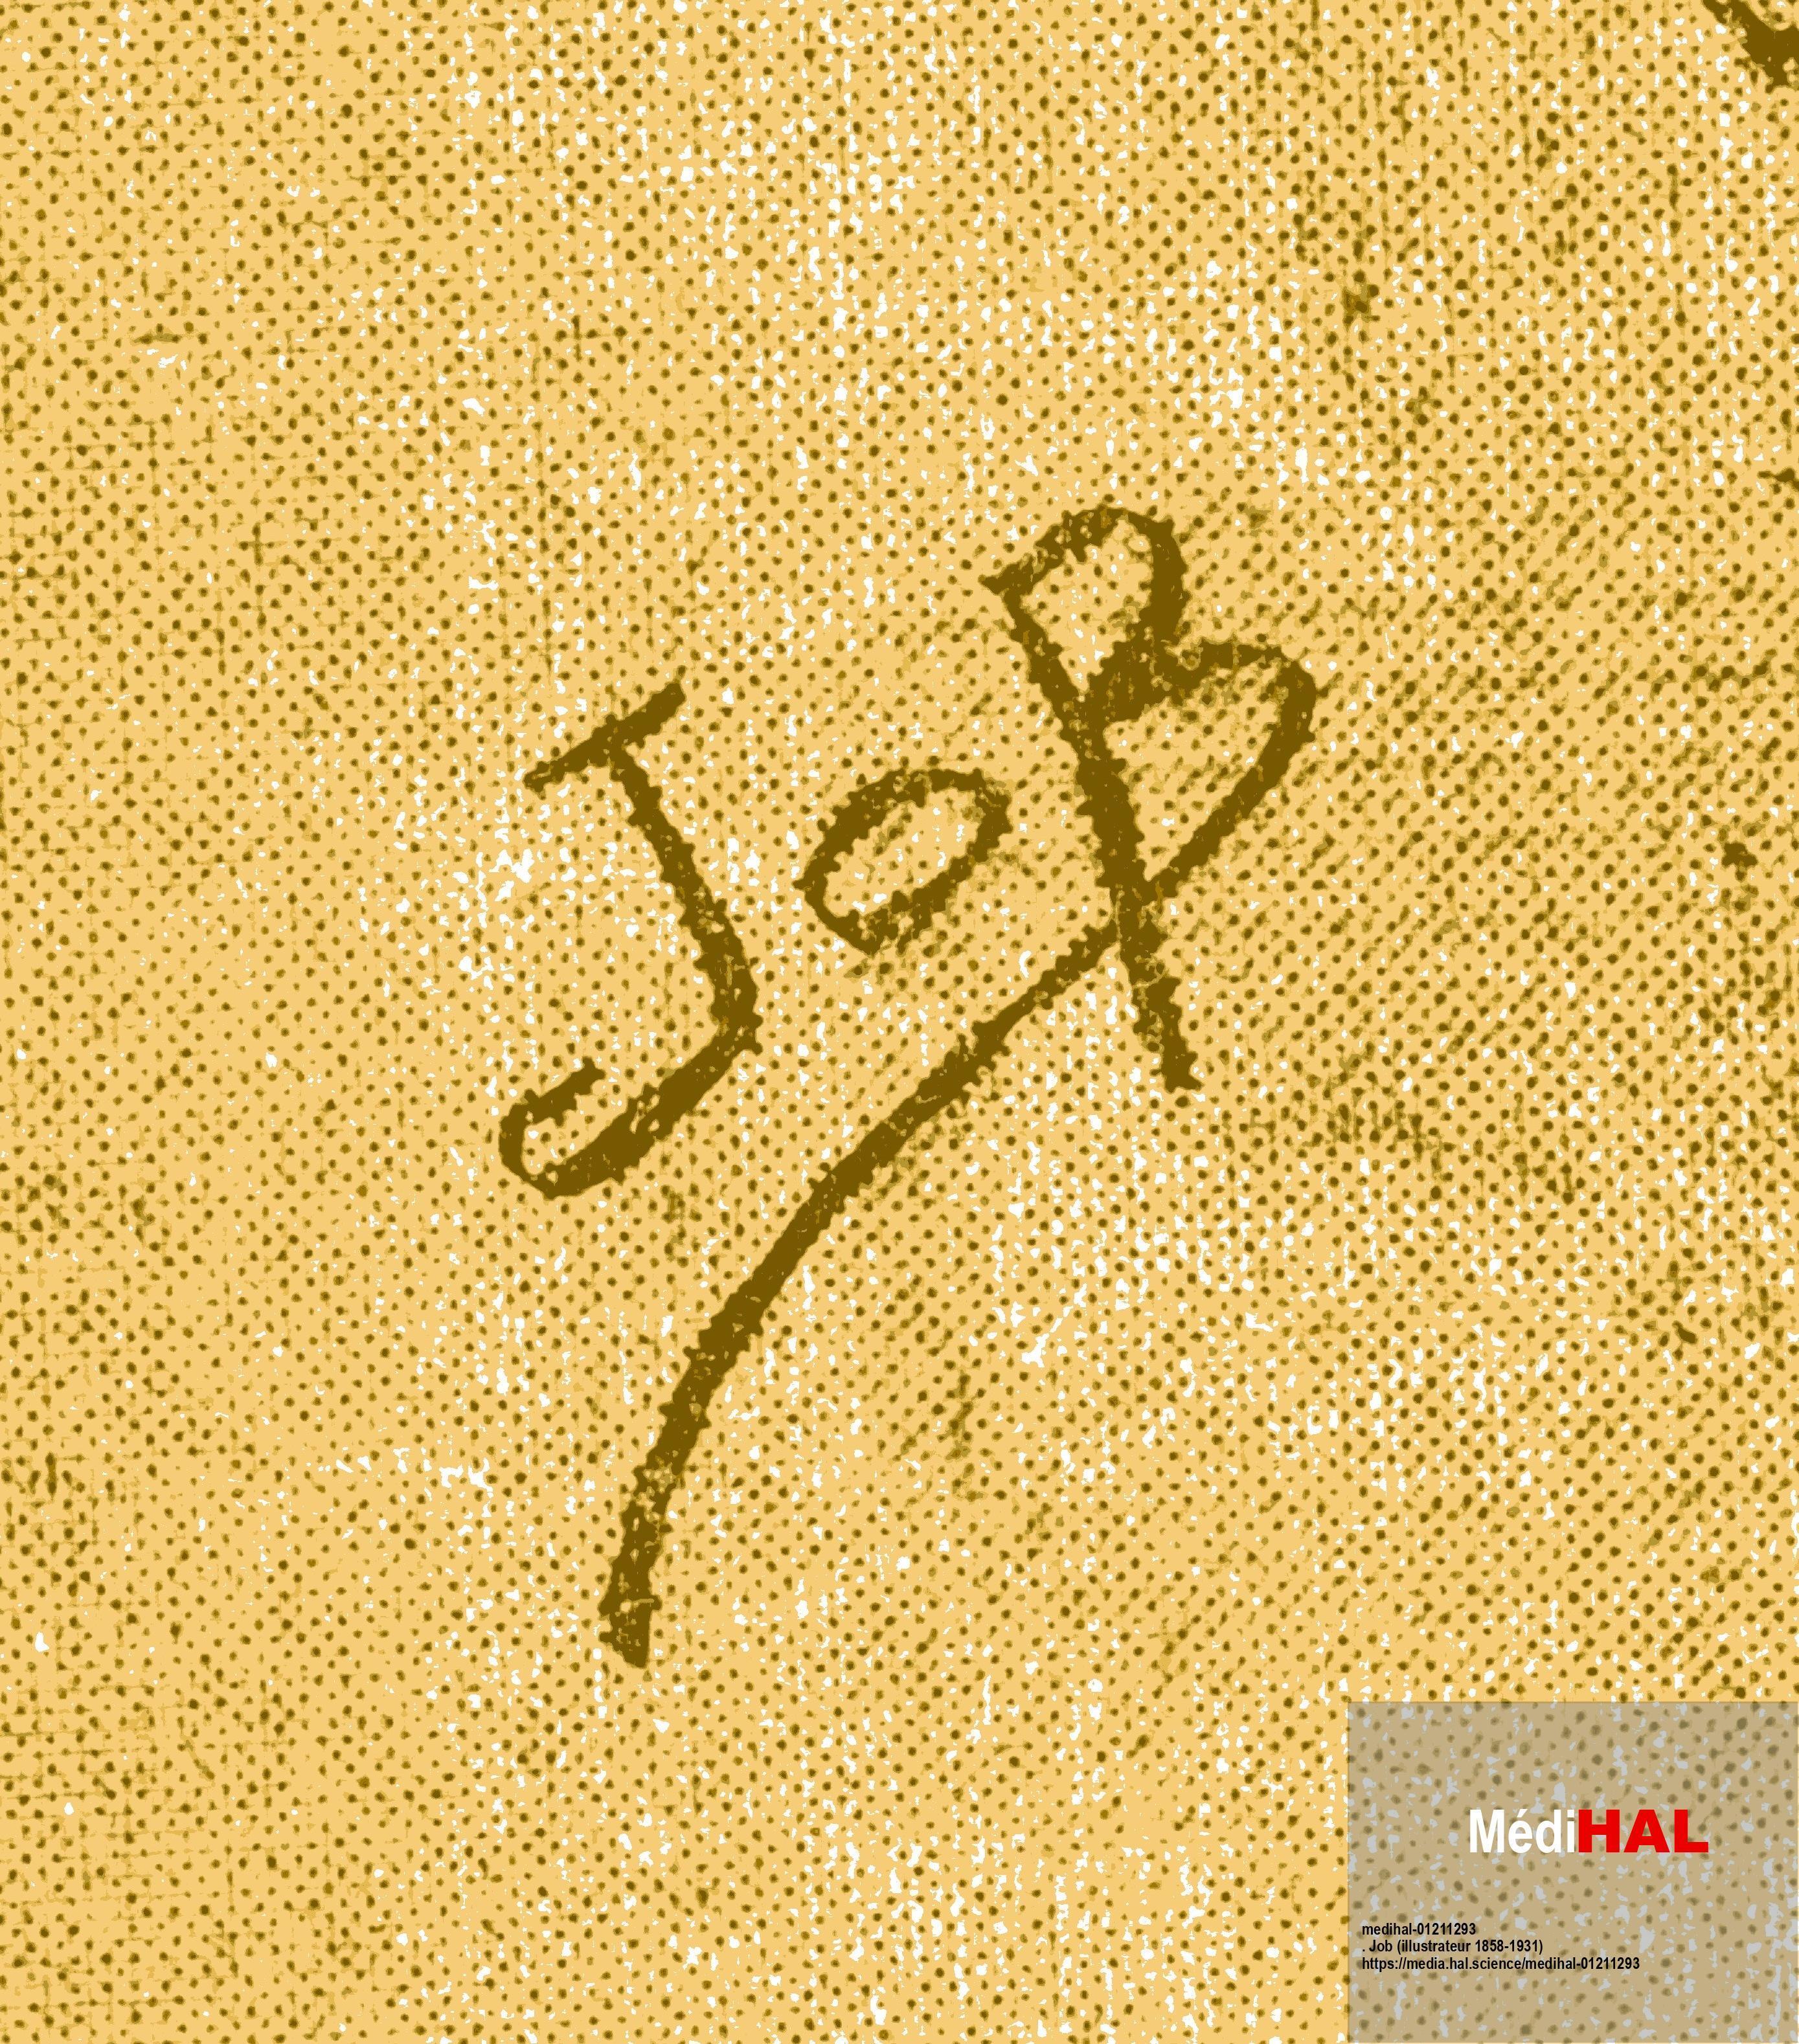
Signature of: jacques marie gaston onfroy de bréville